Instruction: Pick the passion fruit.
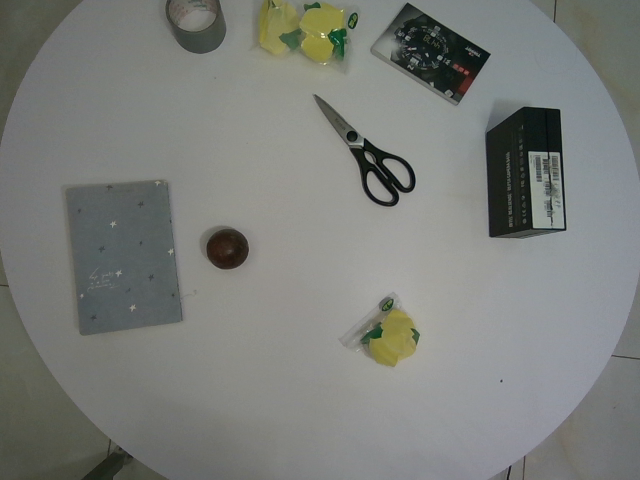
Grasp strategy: vertical